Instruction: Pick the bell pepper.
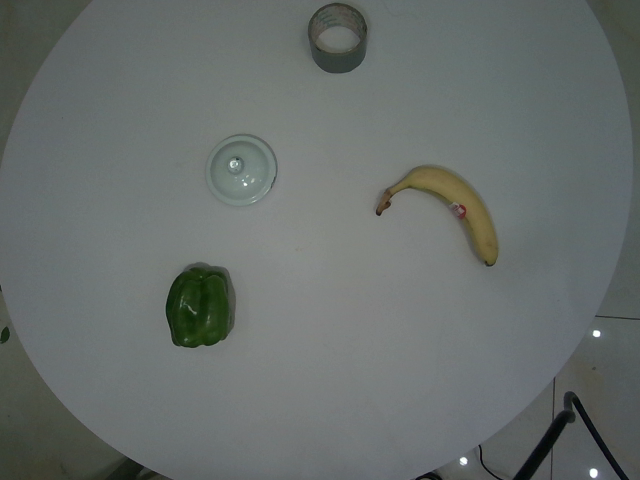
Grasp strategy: vertical